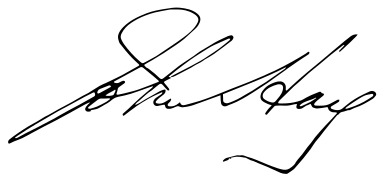
Signature of: john hay